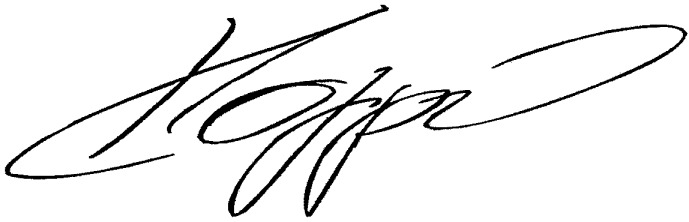
Signature of: jürgen klopp